Retrieve the amount in words, amount in figures, name of the payee, date on the cheque, and the bank name from the image.
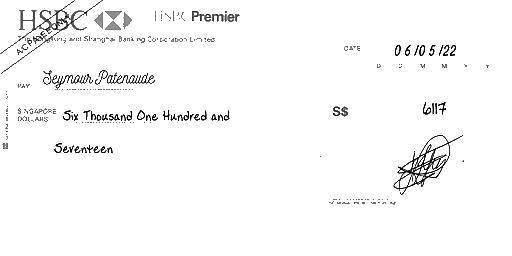
amt_in_words: Six Thousand One Hundred and Seventeen
amt_in_figures: 6117
payee_name: Seymour Patenaude
bank_name: HSBC
cheque_date: 06/05/22